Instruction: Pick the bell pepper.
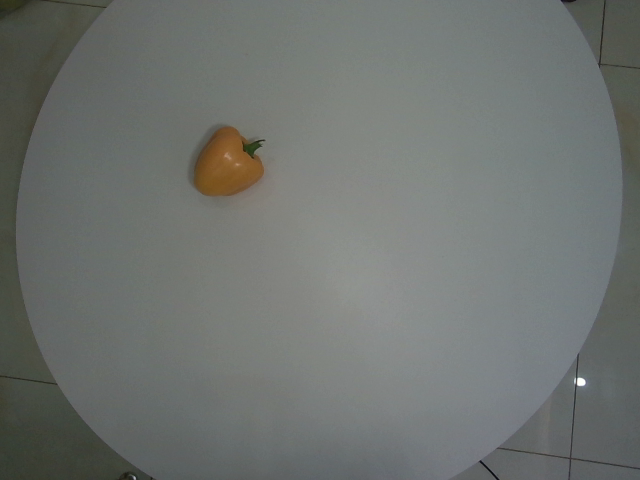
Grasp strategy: vertical